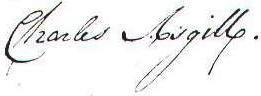
Signature of: sir charles asgill 1st baronet